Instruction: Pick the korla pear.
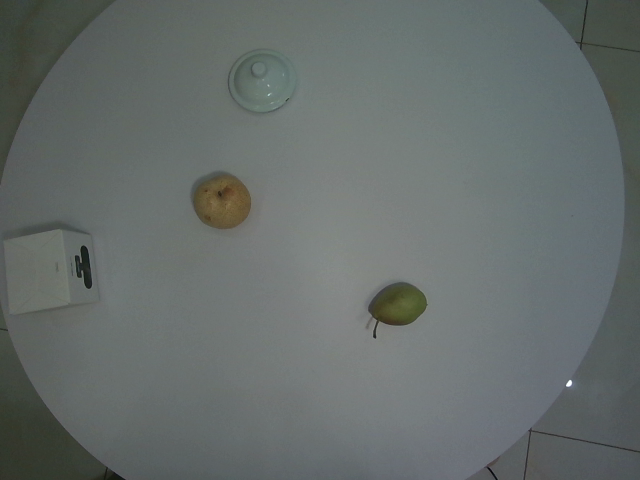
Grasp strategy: vertical